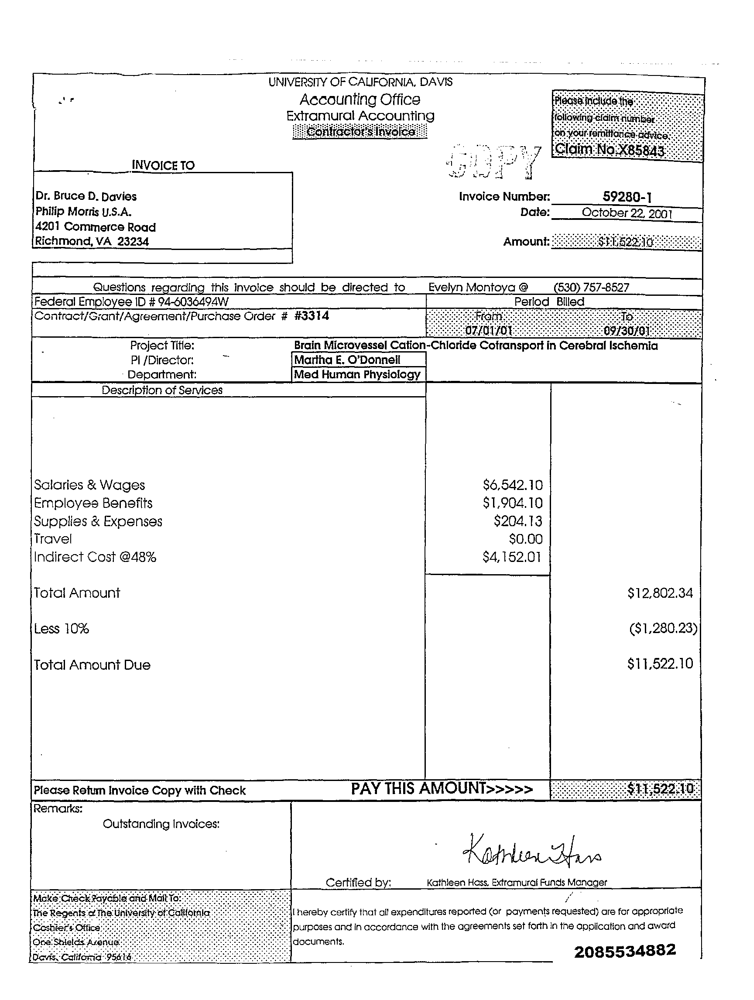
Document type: Invoice